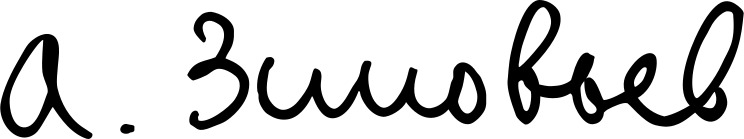
Signature of: alexander zinoviev